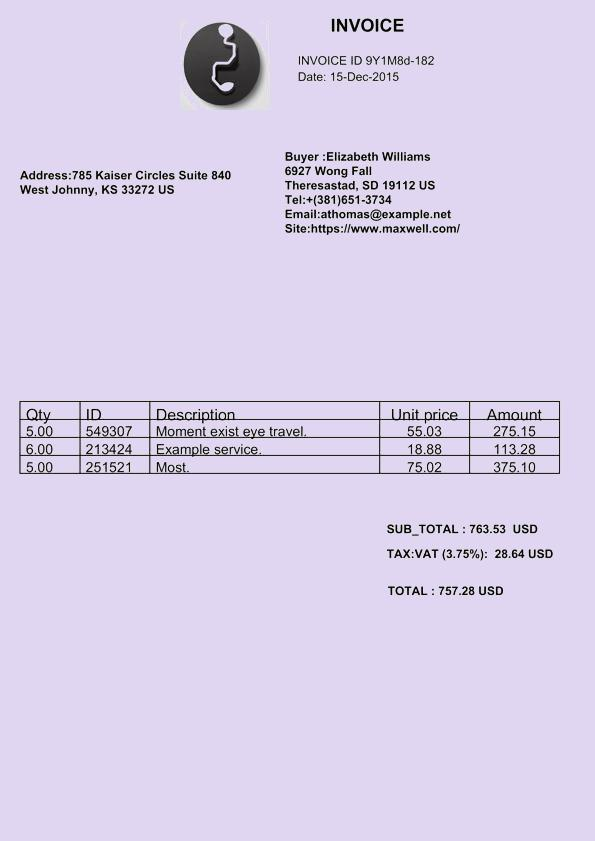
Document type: Invoice